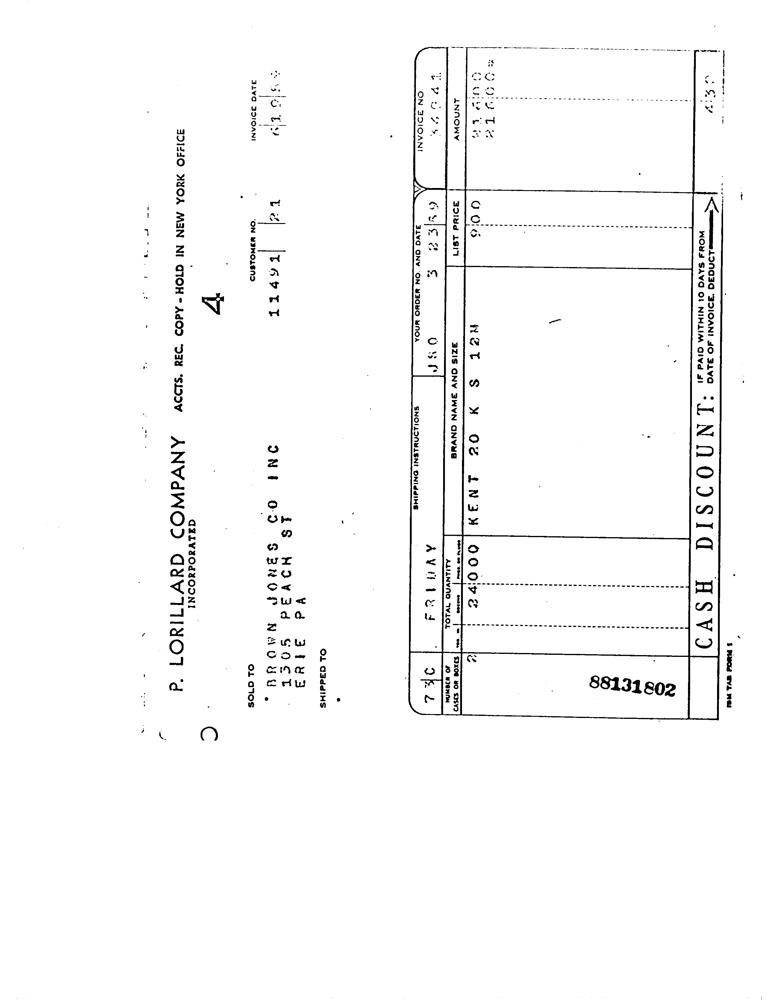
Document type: Invoice